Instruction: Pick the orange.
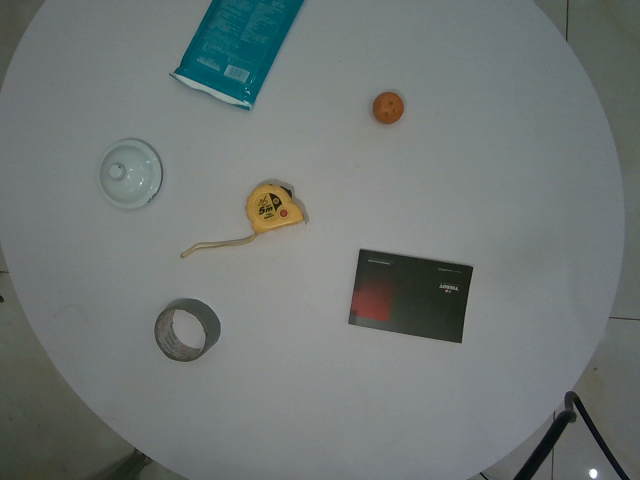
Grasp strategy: vertical